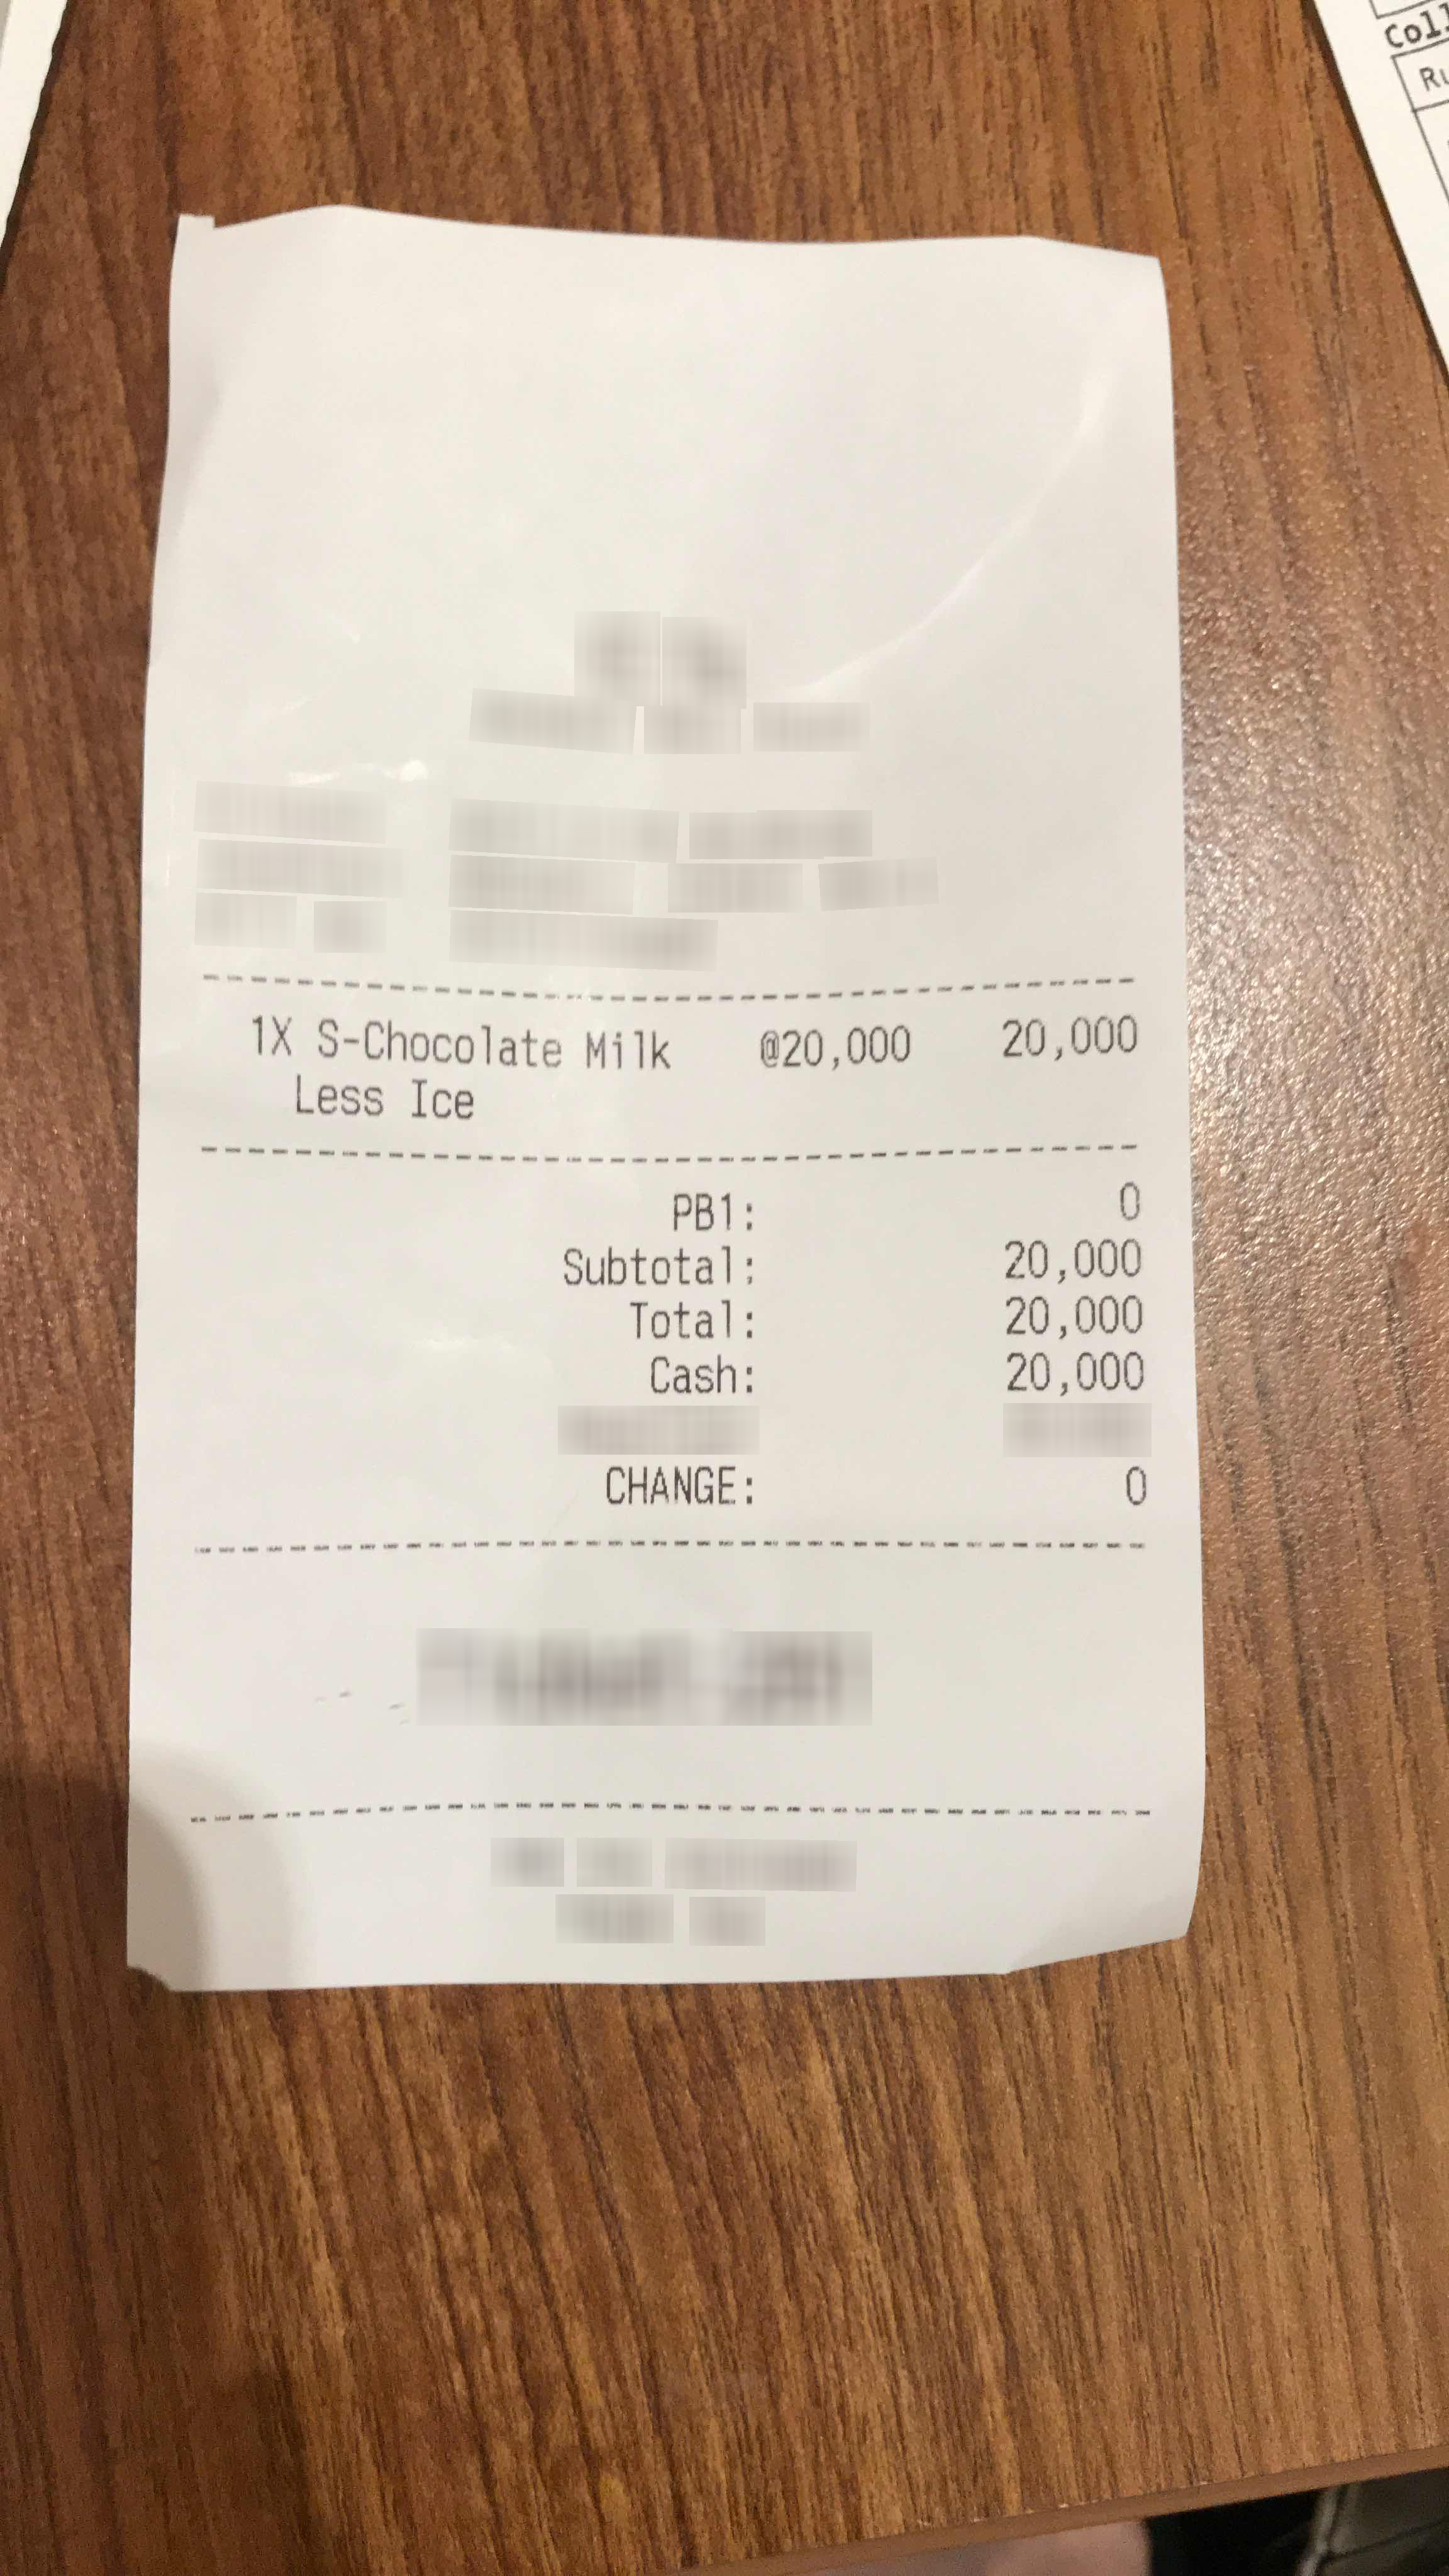
Number of items: 5
Subtotal: 20,000
Tax: 0
Total: 20,000
OCR text regions:
text: 1X
text: S-Chocolate
text: Milk
text: @20,000
text: 20,000
text: Less
text: Ice
text: Subtotal:
text: 20,000
text: PB1:
text: 0
text: Total:
text: 20,000
text: Cash:
text: 20,000
text: CHANGE:
text: 0